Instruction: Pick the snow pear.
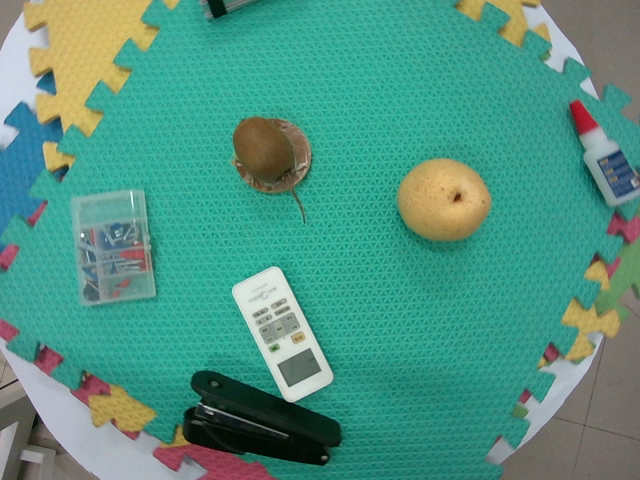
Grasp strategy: vertical